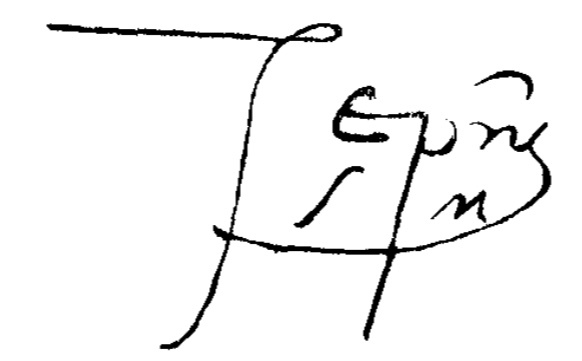
Signature of: juan de quevedo villegas